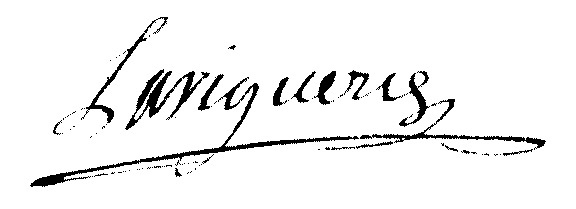
Signature of: jean laviguerie